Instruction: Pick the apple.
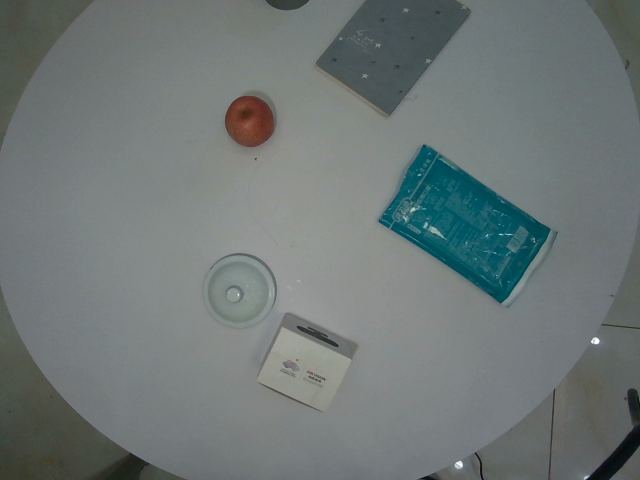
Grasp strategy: vertical